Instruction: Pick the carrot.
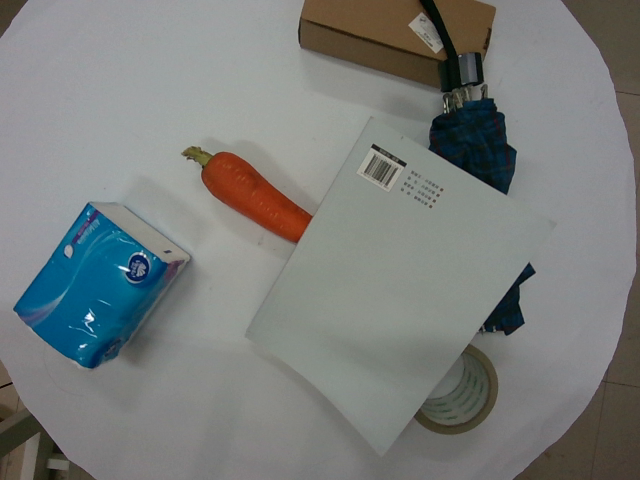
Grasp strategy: vertical